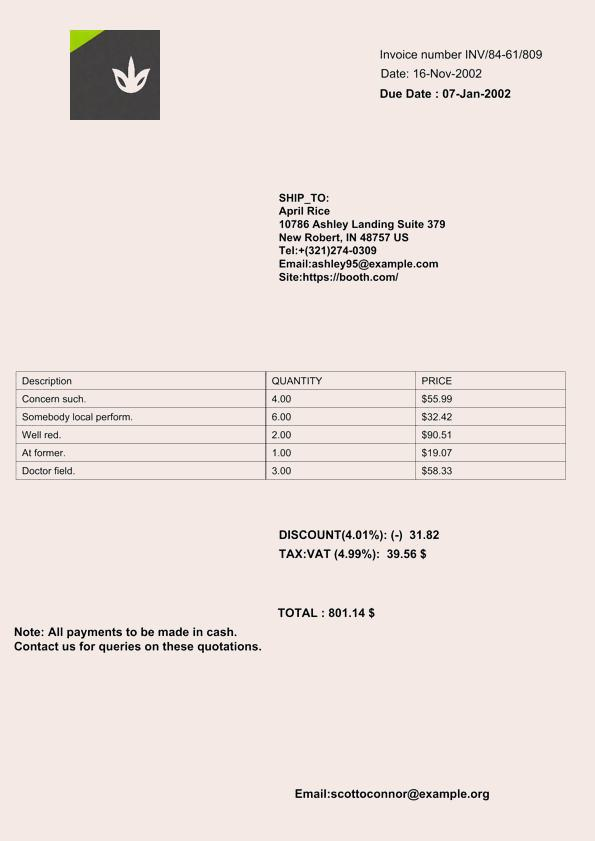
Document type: Invoice